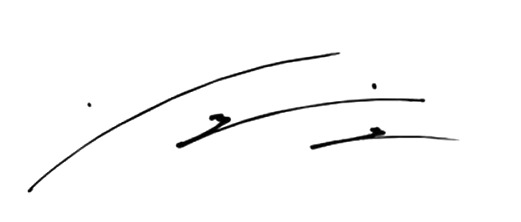
Signature of: lee min ho